Question: What appears to be the issue?
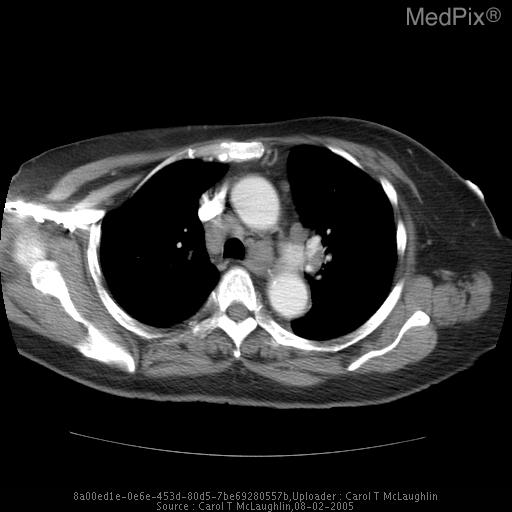
Answer: The findings suggest Bulky mediastinal and hilar lymphadenopathy including the pre-vascular space, AP window, and pretracheal, subcarinal, and bilateral perihilar regions.. Pre-vascular, AP window, pretracheal, subcarinal, and bilateral perihilar lymph nodes.. The patient might have a history of 74 y/o female with h/o Sjogren's syndrome with left parotid mass and incidental note of upper mediastinal lymph nodes on CT of the neck..